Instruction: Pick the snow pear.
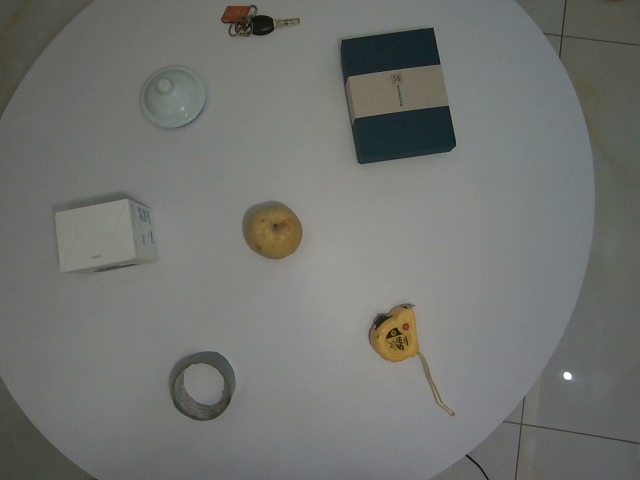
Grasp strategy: vertical